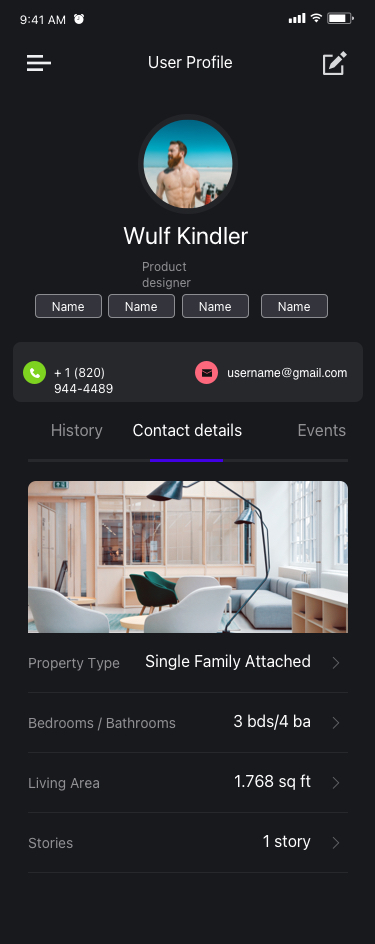
Text in this UI design:
User Profile
Wulf Kindler
Product designer
Property Type
Single Family Attached
Bedrooms / Bathrooms
3 bds/4 ba
Living Area
1.768 sq ft
Stories
1 story
Contact details
Events
History
+ 1 (820) 944-4489
username@gmail.com
Name
Name
Name
Name
9:41 AM